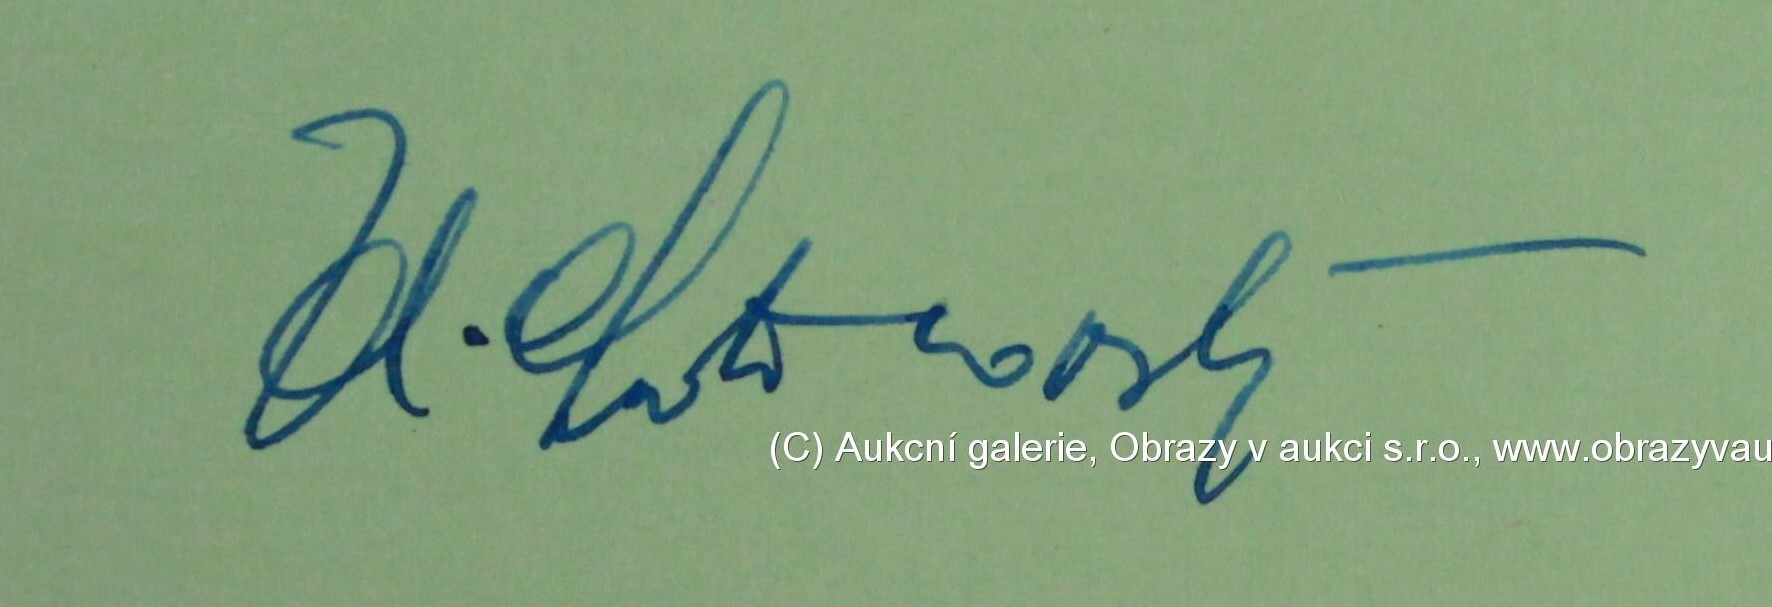
Signature of: zdeněk chotěnovský